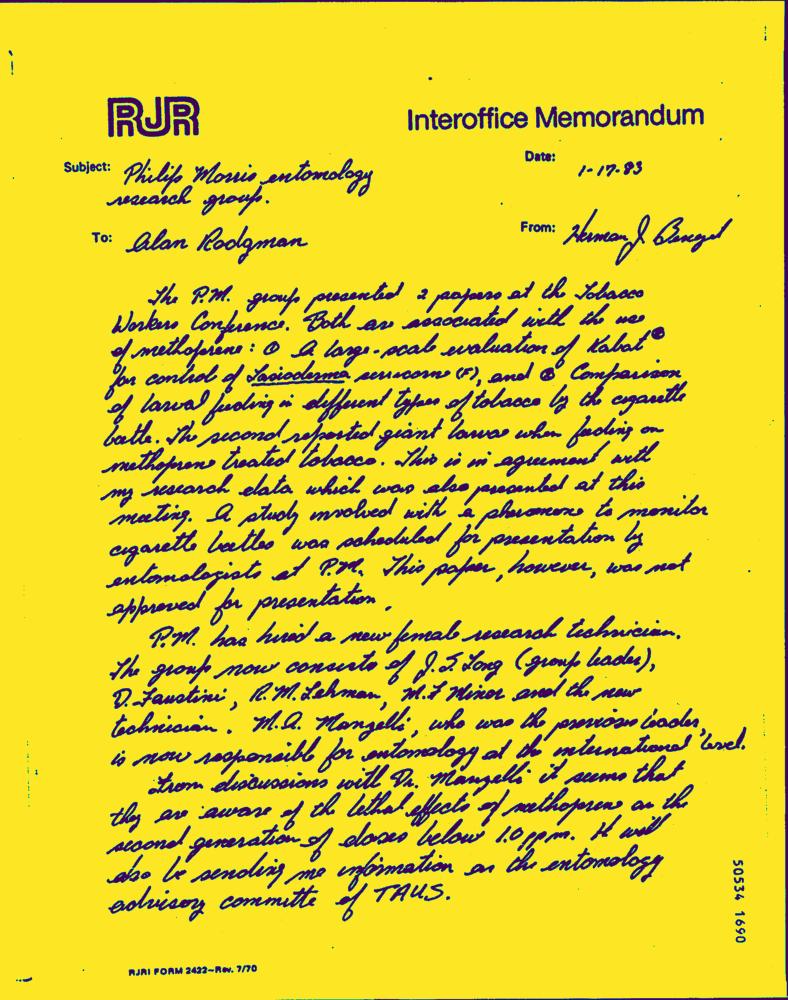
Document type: Hand-Written